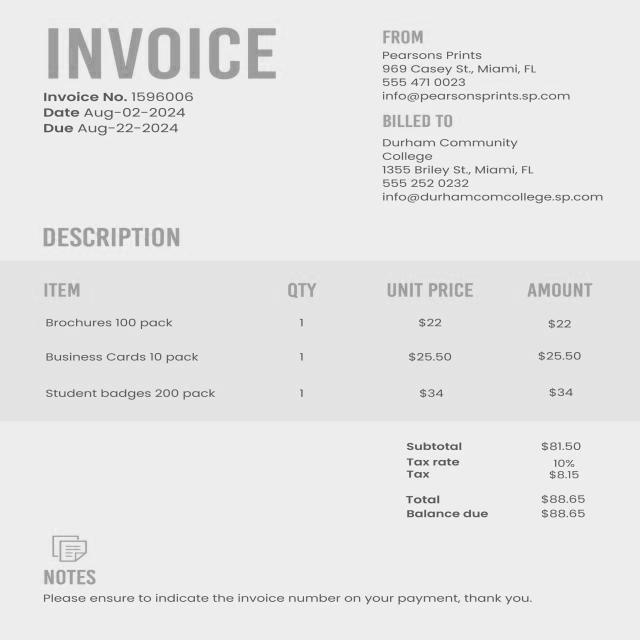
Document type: Invoice